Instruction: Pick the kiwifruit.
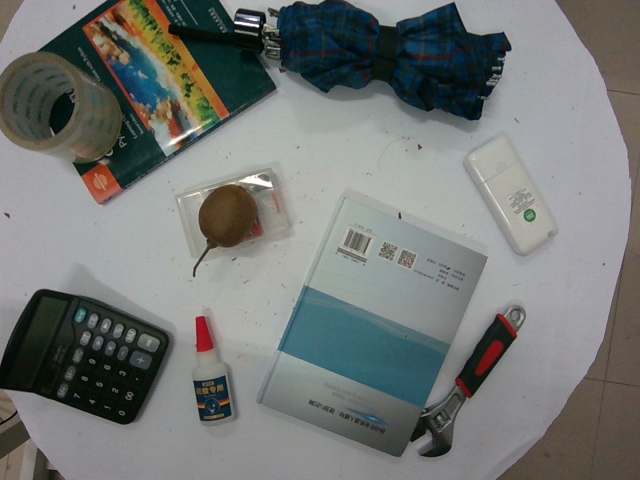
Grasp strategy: vertical